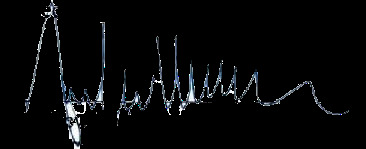
Signature of: andrew weissmann